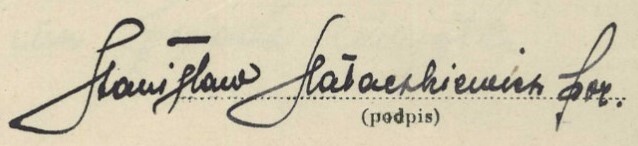
Signature of: stanisław hałaczkiewicz